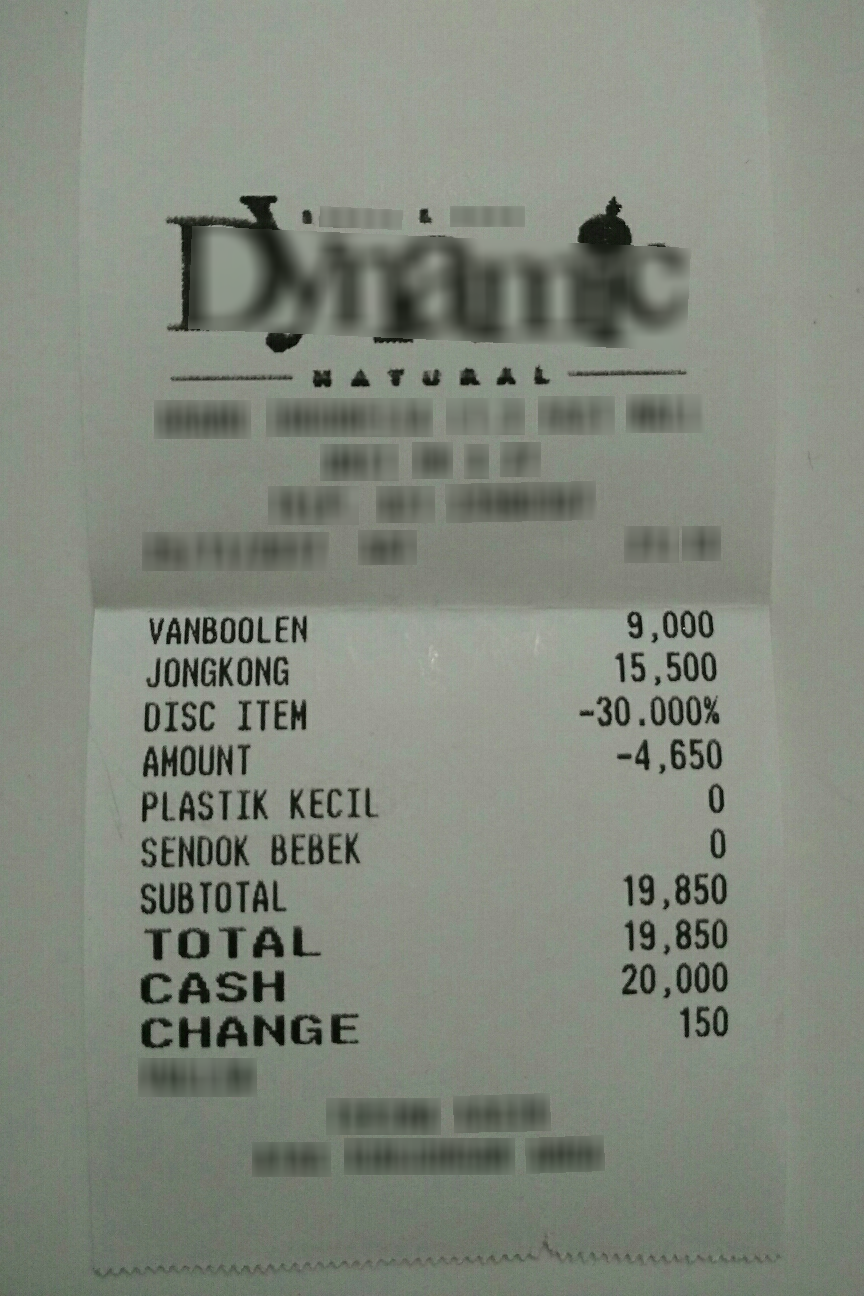
Number of items: 4
Subtotal: 19,850
Total: 19,850
OCR text regions:
text: VANBOOLEN
text: 9,000
text: JONGKONG
text: 15,500
text: DISC
text: ITEM
text: -30.000%
text: AMOUNT
text: -4,650
text: PLASTIK
text: KECIL
text: 0
text: SENDOK
text: BEBEK
text: 0
text: TOTAL
text: 19,850
text: CASH
text: 20,000
text: CHANGE
text: 150
text: SUBTOTAL
text: 19,850